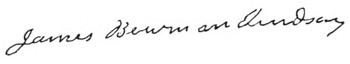
Signature of: james bowman lindsay